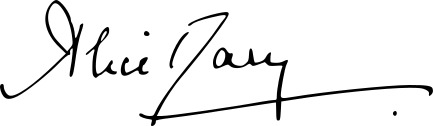
Signature of: princess alice countess of athlone